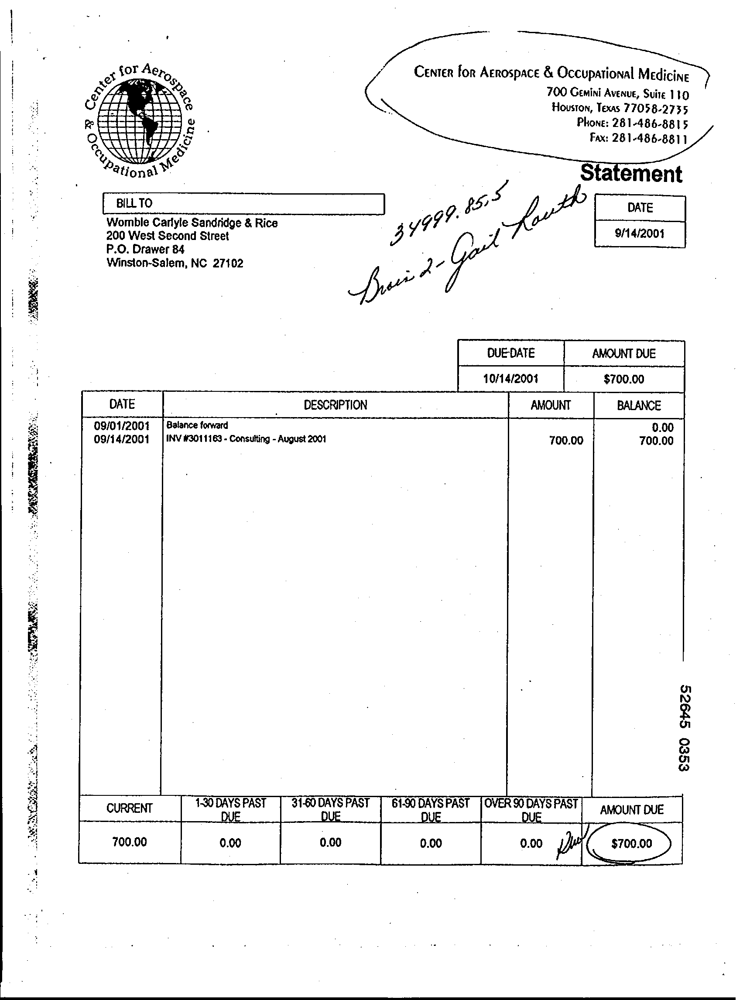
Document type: Invoice